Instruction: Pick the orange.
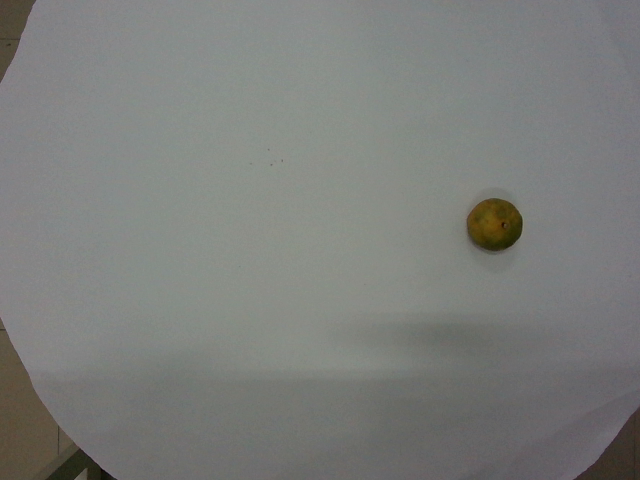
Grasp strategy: vertical